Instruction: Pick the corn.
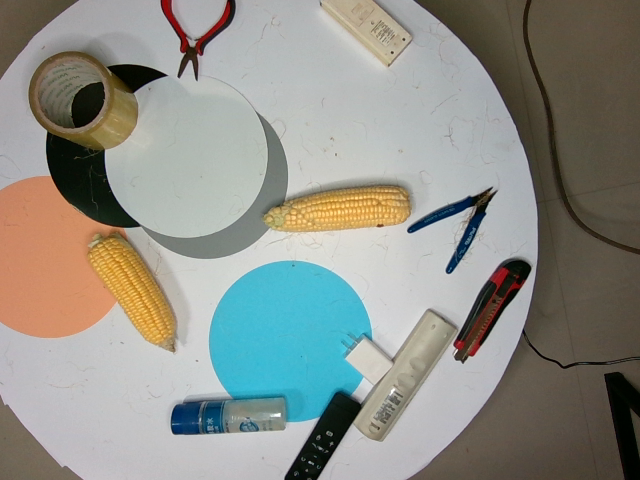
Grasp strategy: vertical